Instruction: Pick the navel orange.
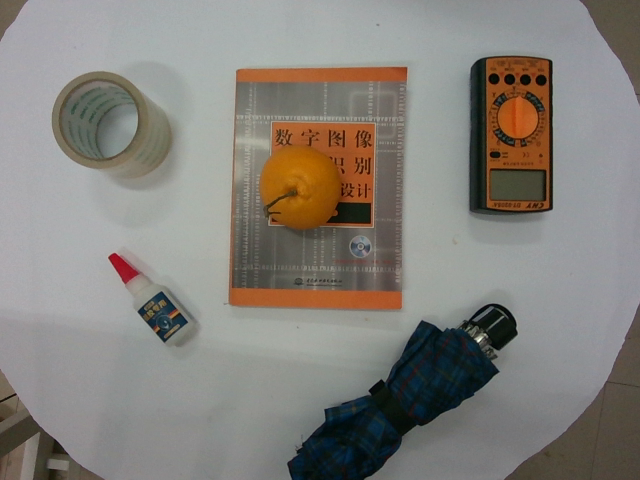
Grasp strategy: vertical